Question: What is the suspected problem?
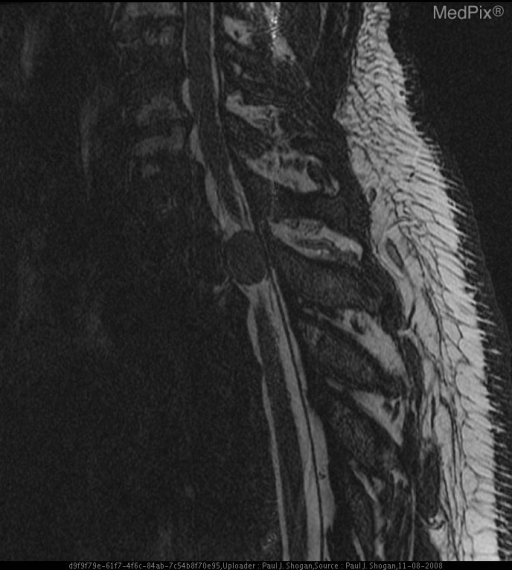
Answer: The findings suggest An intradural extramedullary mass is seen at the T2 level measuring 1.2 cm AP x 1.1 cm transverse x 1.7 cm craniocaudad. This mass causes mild compression and leftward shift of the spinal cord. Subtle hyperintense T2 signal abnormality is noted within the mass, and uniformly enhances following gadolinium DTPA. There is a no dural tail. The spinal cord is normal in signal. No neural foraminal extension is seen.. An intradural extramedullary mass is seen at the T2 level measuring 1.2 cm AP x 1.1 cm transverse x 1.7 cm craniocaudad. This mass causes mild compression and leftward shift of the spinal cord. Subtle hyperintense T2 signal abnormality is noted within the mass, and uniformly enhances following gadolinium DTPA. There is a no dural tail. The spinal cord is normal in signal. No neural foraminal extension is seen.. The patient might have a history of 56 yo male with 24 month history of gradually worsening upper back pain..